Question: What appears to be the issue?
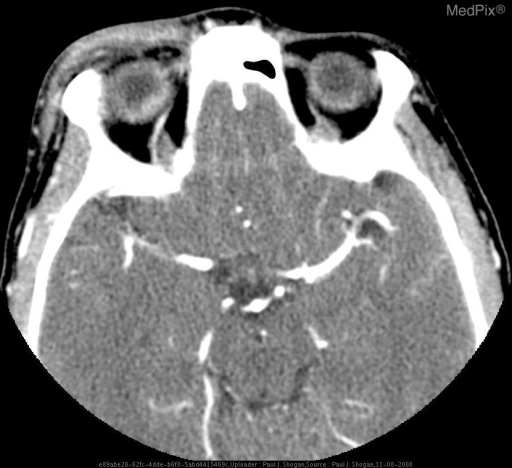
Answer: The findings suggest Contrast enhanced axial and coronal CT images reveal abnormal infiltration and thickening of the right preseptal soft tissues, extending into the right medial canthus. No postseptal extension is noted.  No peripheral enhancing fluid collections are seen.   Additionally, images demonstrate an enhancing lentiform mass along the superoposterior aspect of the right globe.. Contrast enhanced axial and coronal CT images reveal abnormal infiltration and thickening of the right preseptal soft tissues, extending into the right medial canthus. No postseptal extension is noted.  No peripheral enhancing fluid collections are seen.. The patient might have a history of 58 yo woman with orbital cellulitis preceded by open lesion inferior to right eye..